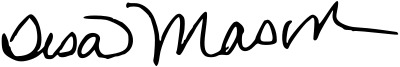
Signature of: tisa mason